Question: What do the imaging results show?
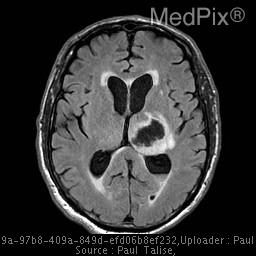
Answer: The imaging shows There is acute hemorrhage within the left thalamus and basal ganglia measuring up to 3 cm in greatest dimension.  There is extension of this hemorrhage into the third and lateral ventricles.  There is mild midline shift measuring on the order of 2 mm. There is mild heterogeneity of the hemorrhage.  No underlying mass is identified.  No other parenchymal hemorrhage or mass is seen. Early subacute hemorrhage involving the left thalamus and basal ganglia extending into the third and lateral ventricles. There is a small amount of surrounding edema which may be serum (separated from clotted red cells) or intracellular cytotoxic edema..